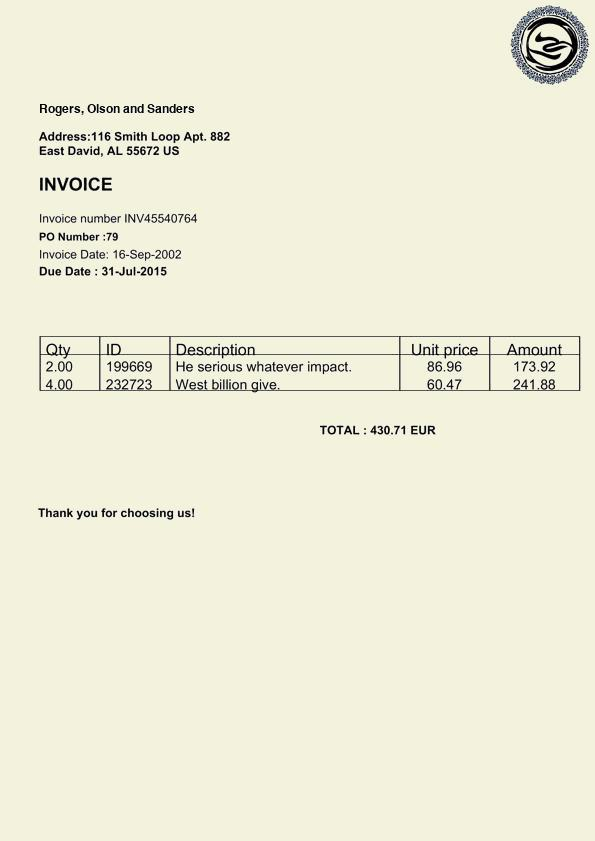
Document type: Invoice